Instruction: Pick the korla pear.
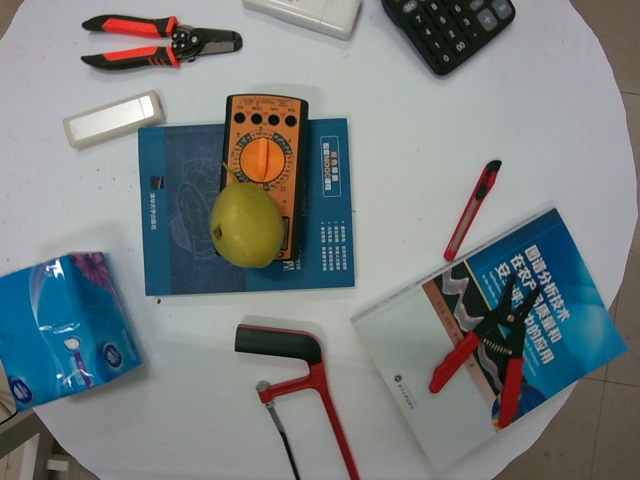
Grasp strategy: vertical